Please extract the written amount, numerical amount, recipient's name, date on the cheque, and the bank's name from the image.
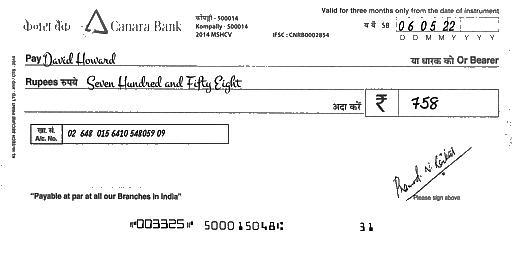
amt_in_words: Seven Hundred and Fifty Eight
amt_in_figures: 758
payee_name: David Howard
bank_name: Canara Bank
cheque_date: 06/05/22